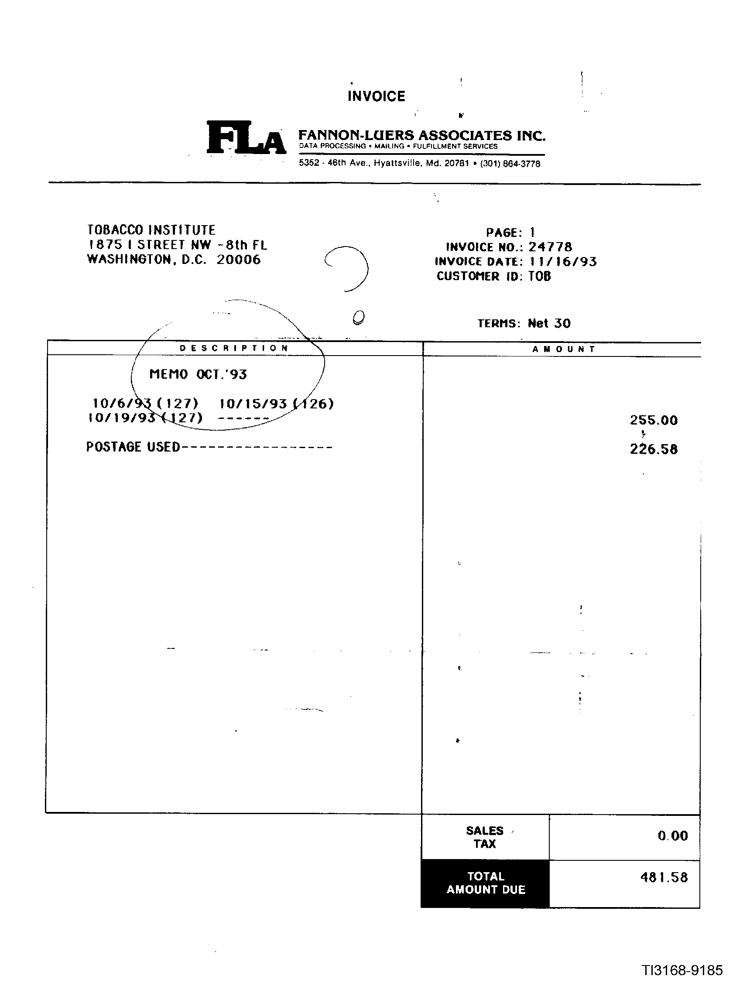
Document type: Invoice